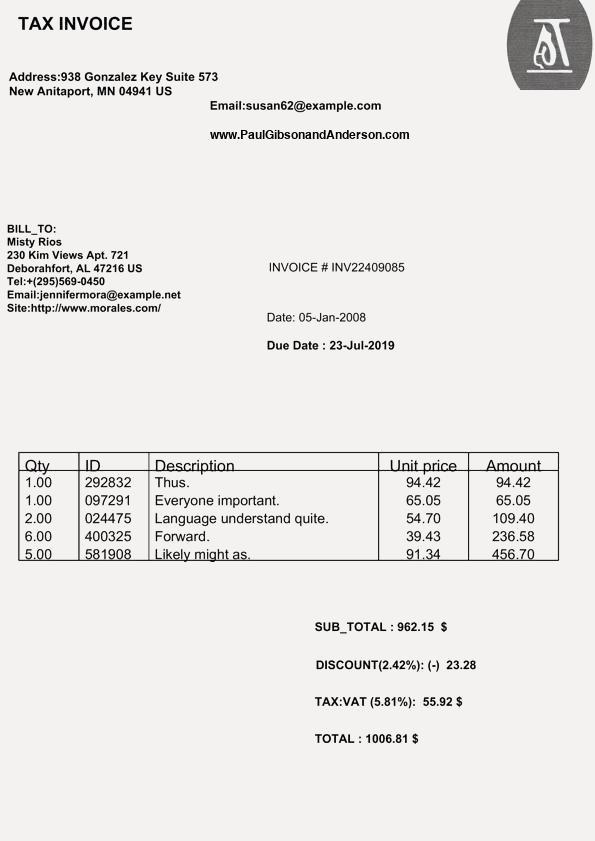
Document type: Invoice